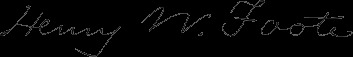
Signature of: henry wilder foote